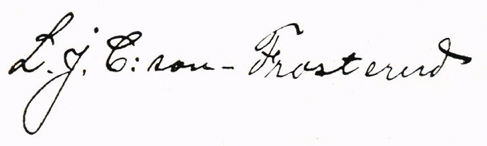
Signature of: lars johan carlsson frosterud